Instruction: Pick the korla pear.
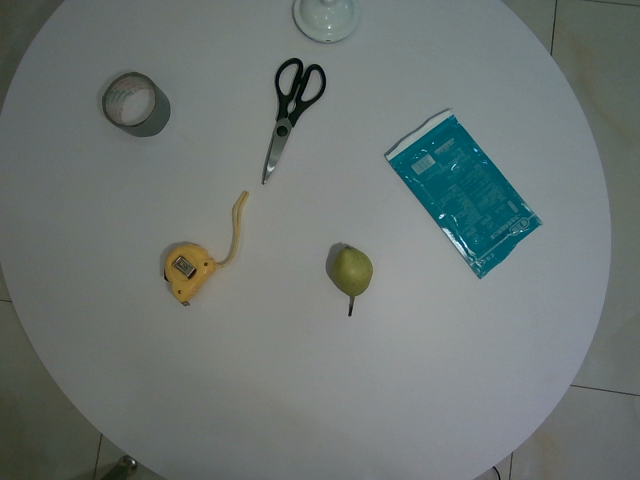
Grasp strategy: vertical